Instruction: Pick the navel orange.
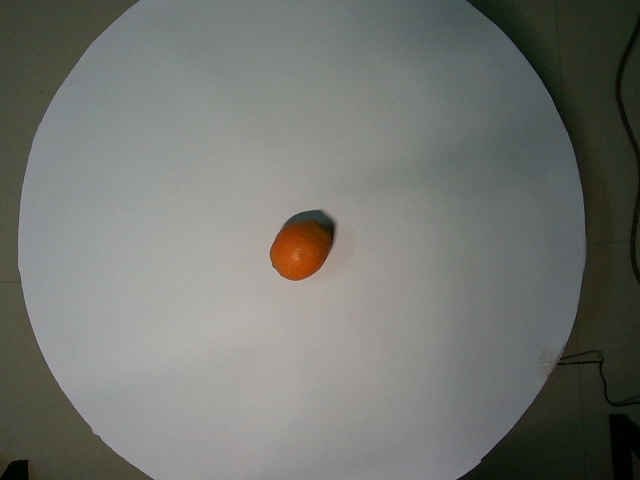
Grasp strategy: vertical